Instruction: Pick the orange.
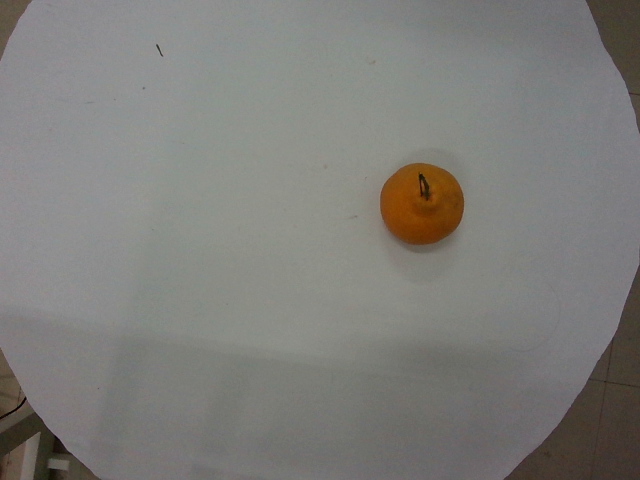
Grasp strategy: vertical